Question: How is the history relevant to the case?
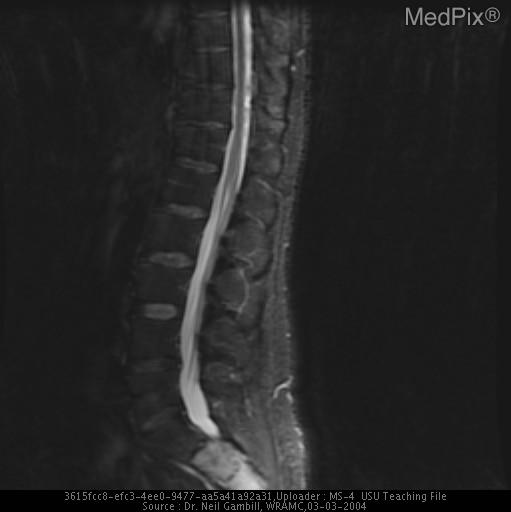
Answer: The patient's history of 45 y/o white male initially presented with five week hx of left buttock burning pain and numbness extending into lower thigh.  Initially treated with NSAIDS and physical therapy, symptoms continued to worsen.  Presented to WRAMC with numbness and tingling extending into left testicle and penis.  Patient denies bowel or bladder incontinence, weight loss, or other constitutional symptoms.  Denies any numbness, pain, or abnormal sensations on right side.
PMHx: HTN, hyperlipidemia
PSHx: remote tonsillectomy/ bilateral herniorrhaphy
MEDS: Ramipril 5 mg PO qd, HCTZ 12.5 mg PO qd, Amitryptyline 25 mg PO qd, Zocor 10 mg PO qd is key in understanding the case.